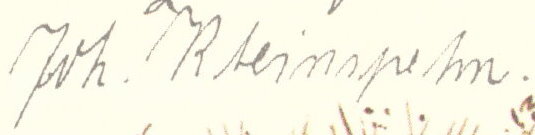
Signature of: johannes kleinspehn